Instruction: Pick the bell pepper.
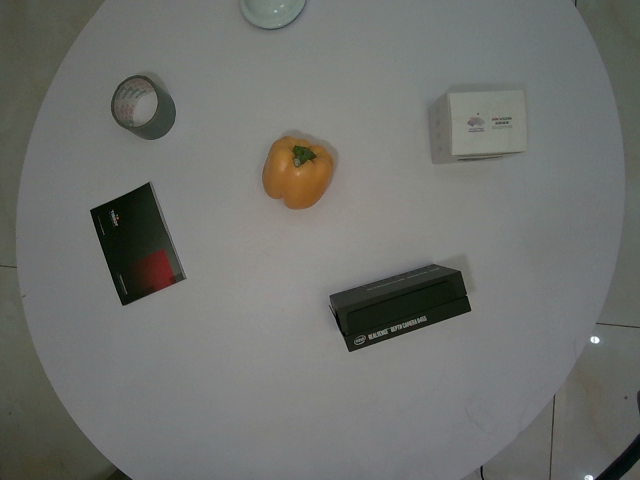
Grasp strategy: vertical